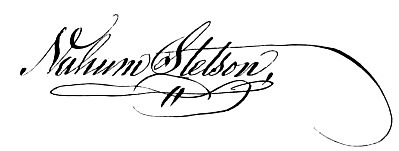
Signature of: nahum stetson